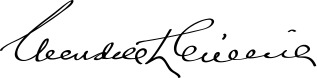
Signature of: wendell willkie